Question: What is the property identification or parcel number listed?
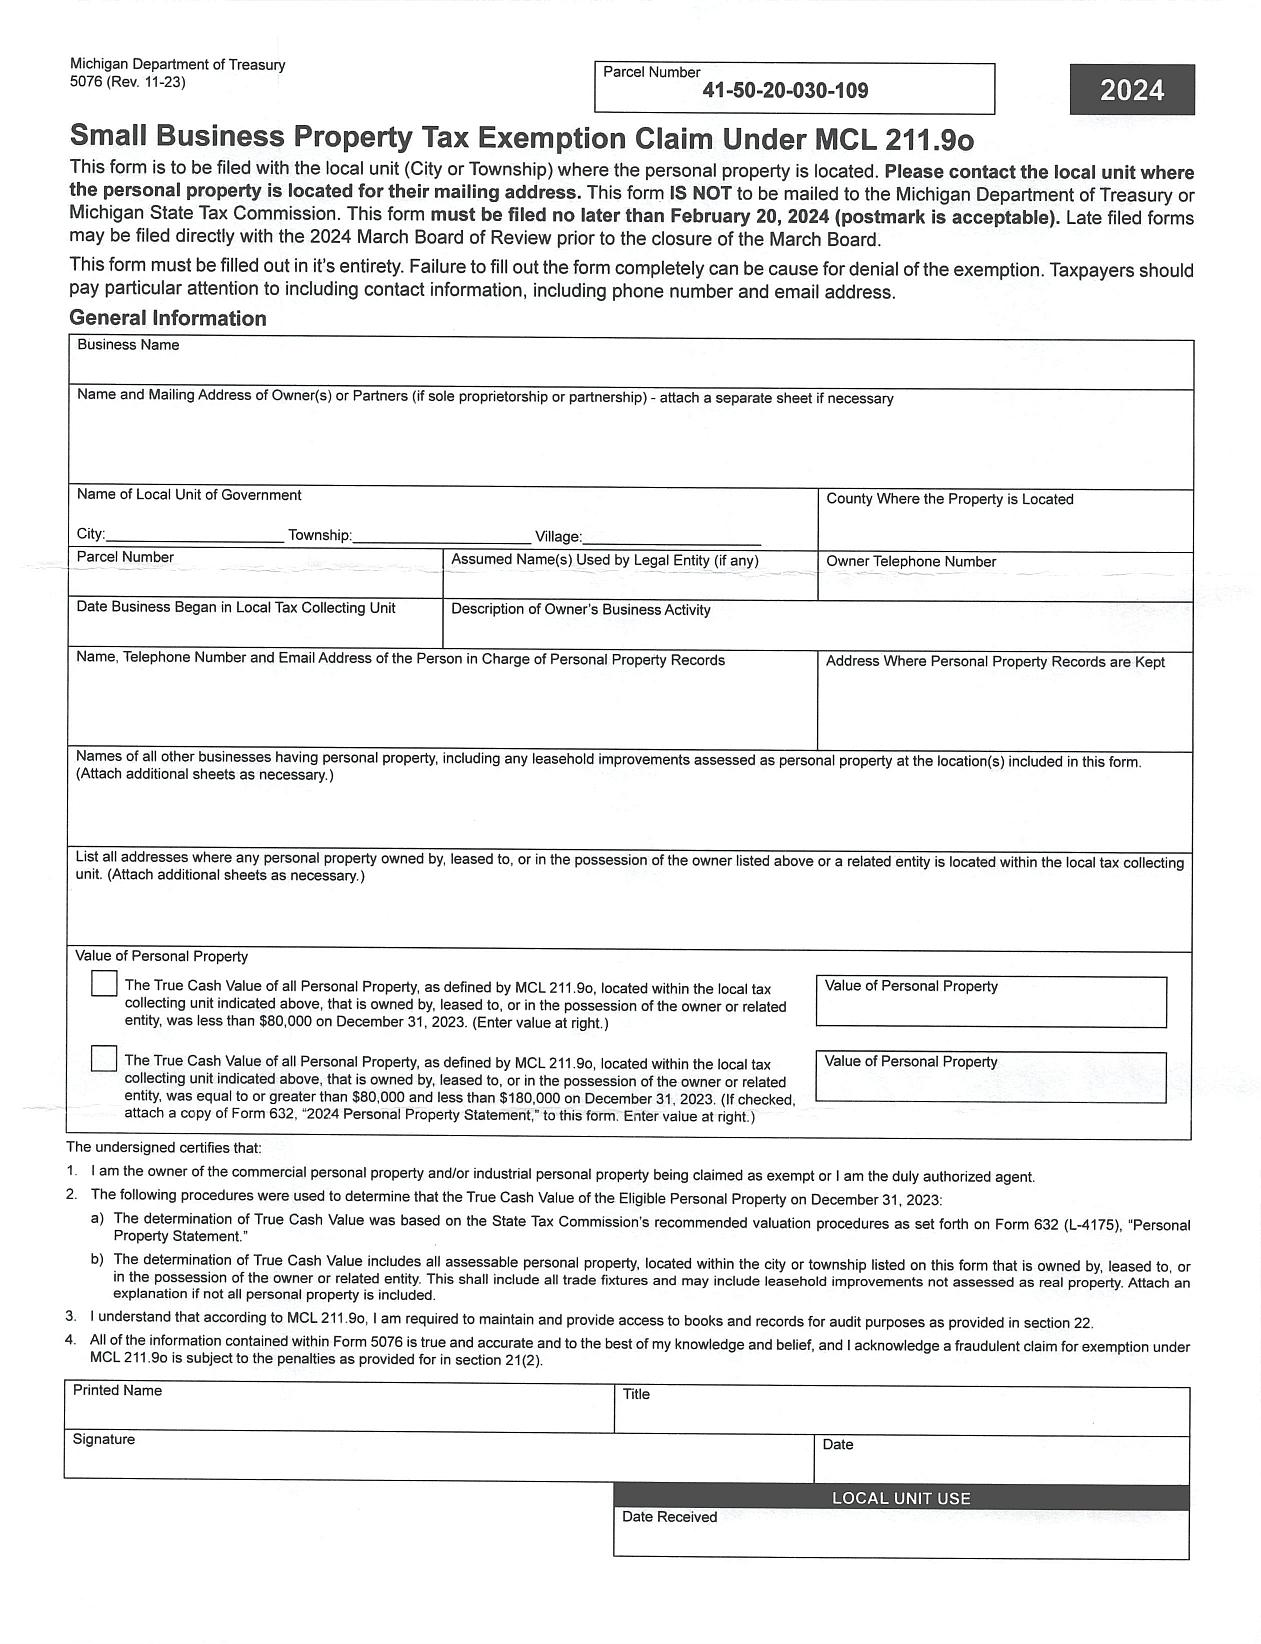
Answer: "41-50-20-030-109"